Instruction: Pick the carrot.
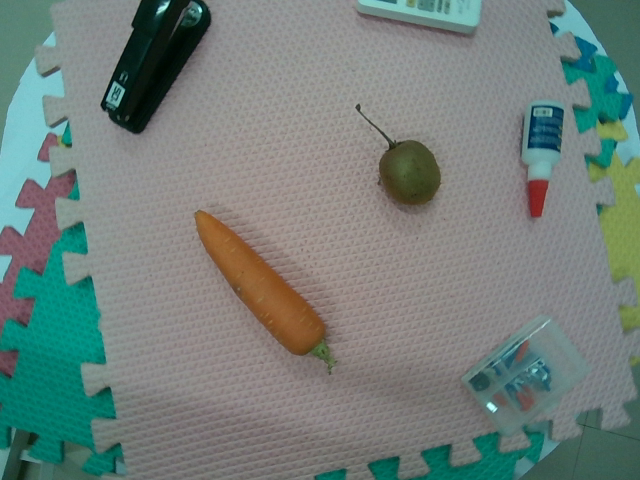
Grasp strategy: vertical